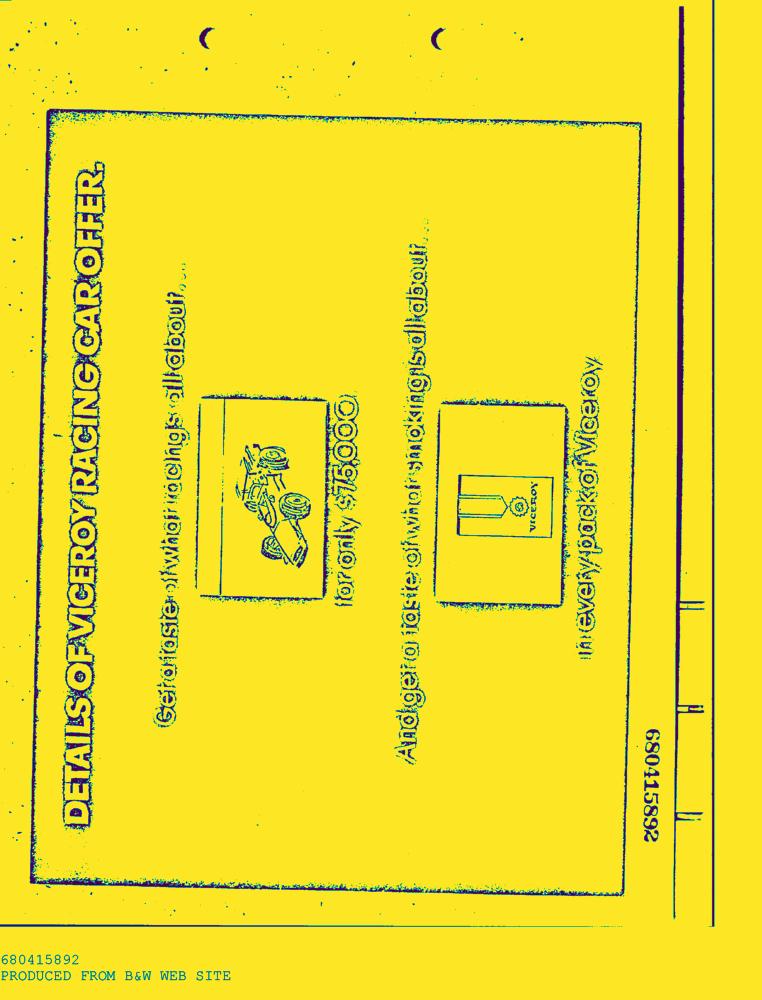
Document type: AD